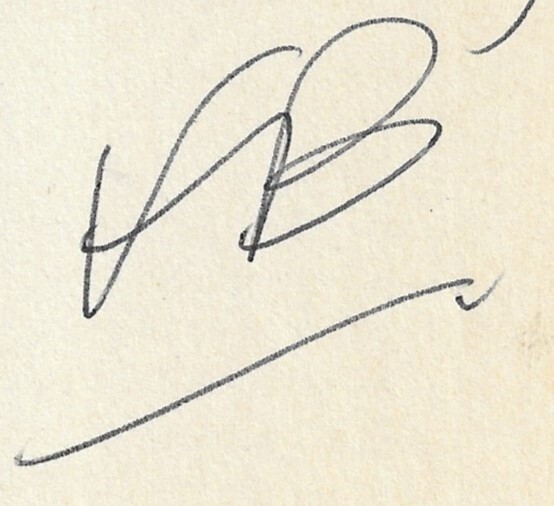
Signature of: françois bégaudeau